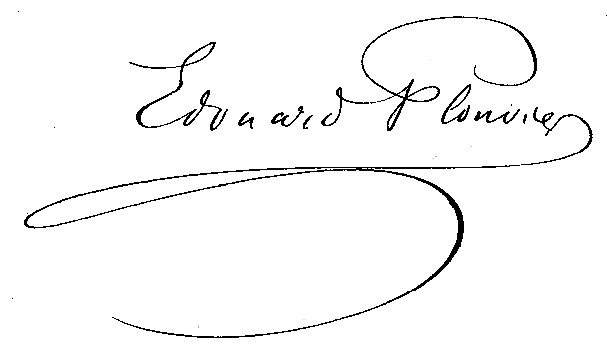
Signature of: édouard plouvier